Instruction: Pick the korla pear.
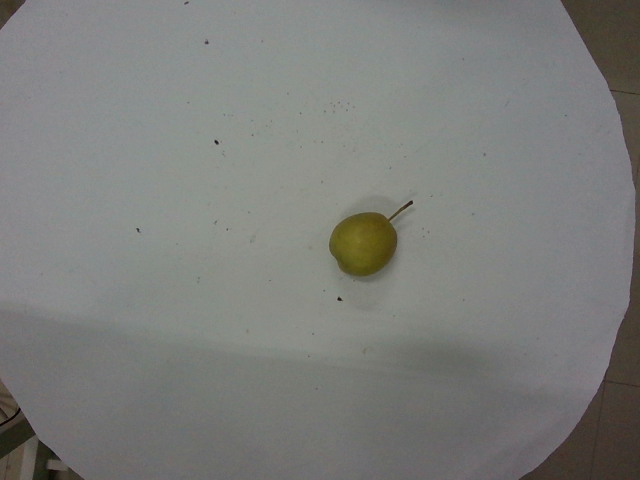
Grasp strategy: vertical